Can you pull out the amount in words, numerical amount, payee's name, date of the cheque, and the bank's name from the image?
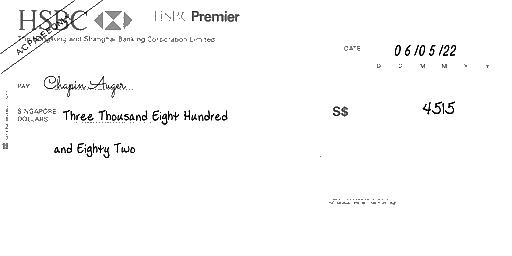
amt_in_words: Three Thousand Eight Hundred and Eighty Two
amt_in_figures: 4515
payee_name: Chapin Auger
bank_name: HSBC
cheque_date: 06/05/22